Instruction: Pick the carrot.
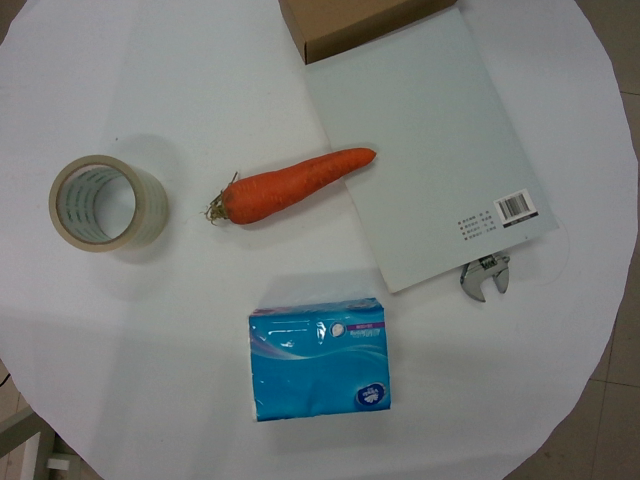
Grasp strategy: vertical